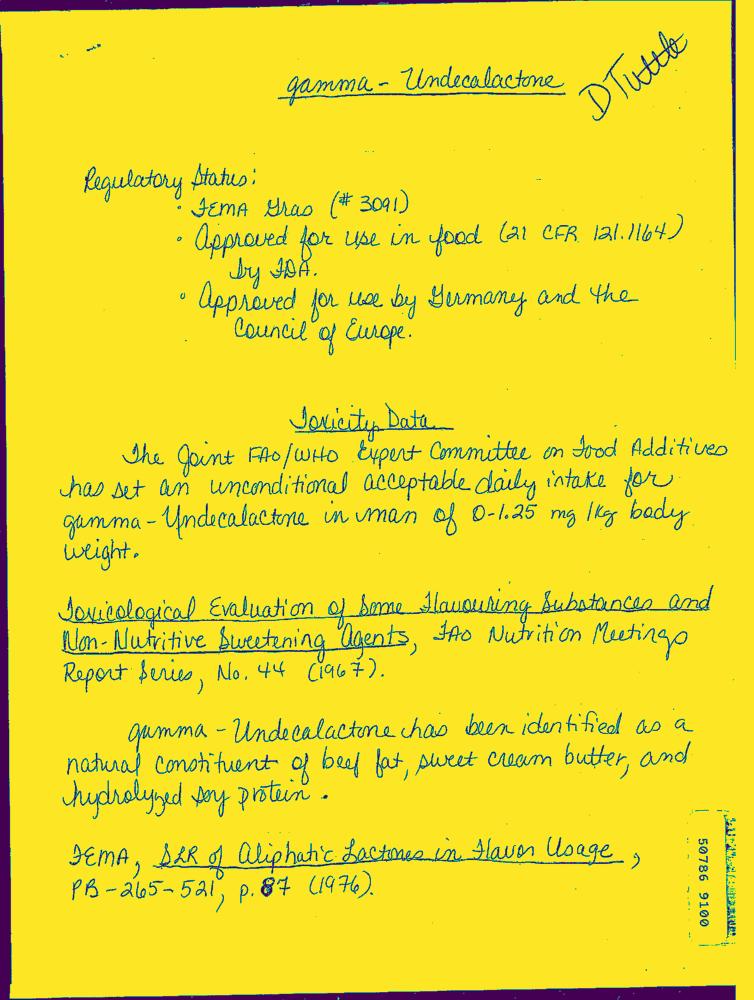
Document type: Hand-Written